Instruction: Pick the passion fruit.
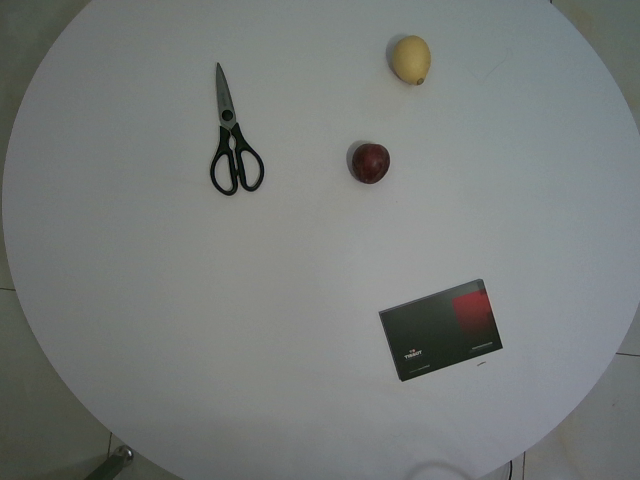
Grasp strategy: vertical